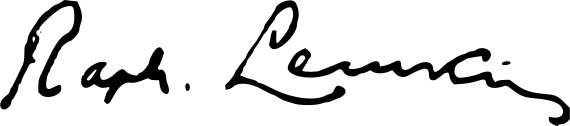
Signature of: raphael lemkin